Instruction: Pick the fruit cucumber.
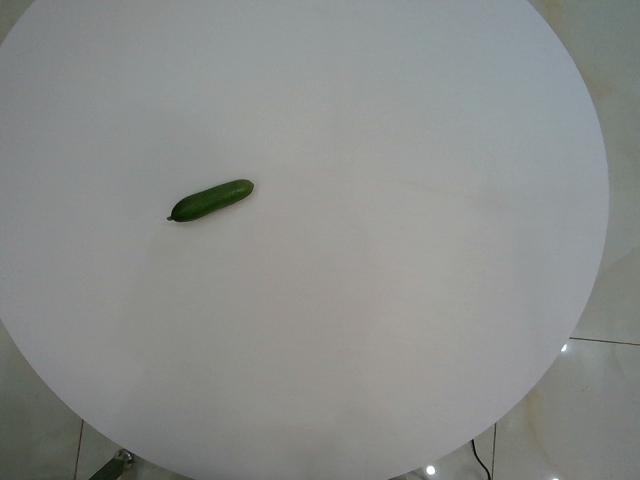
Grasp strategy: vertical